Question: What tax district, tax-rate area, or tax area code is specified in the document?
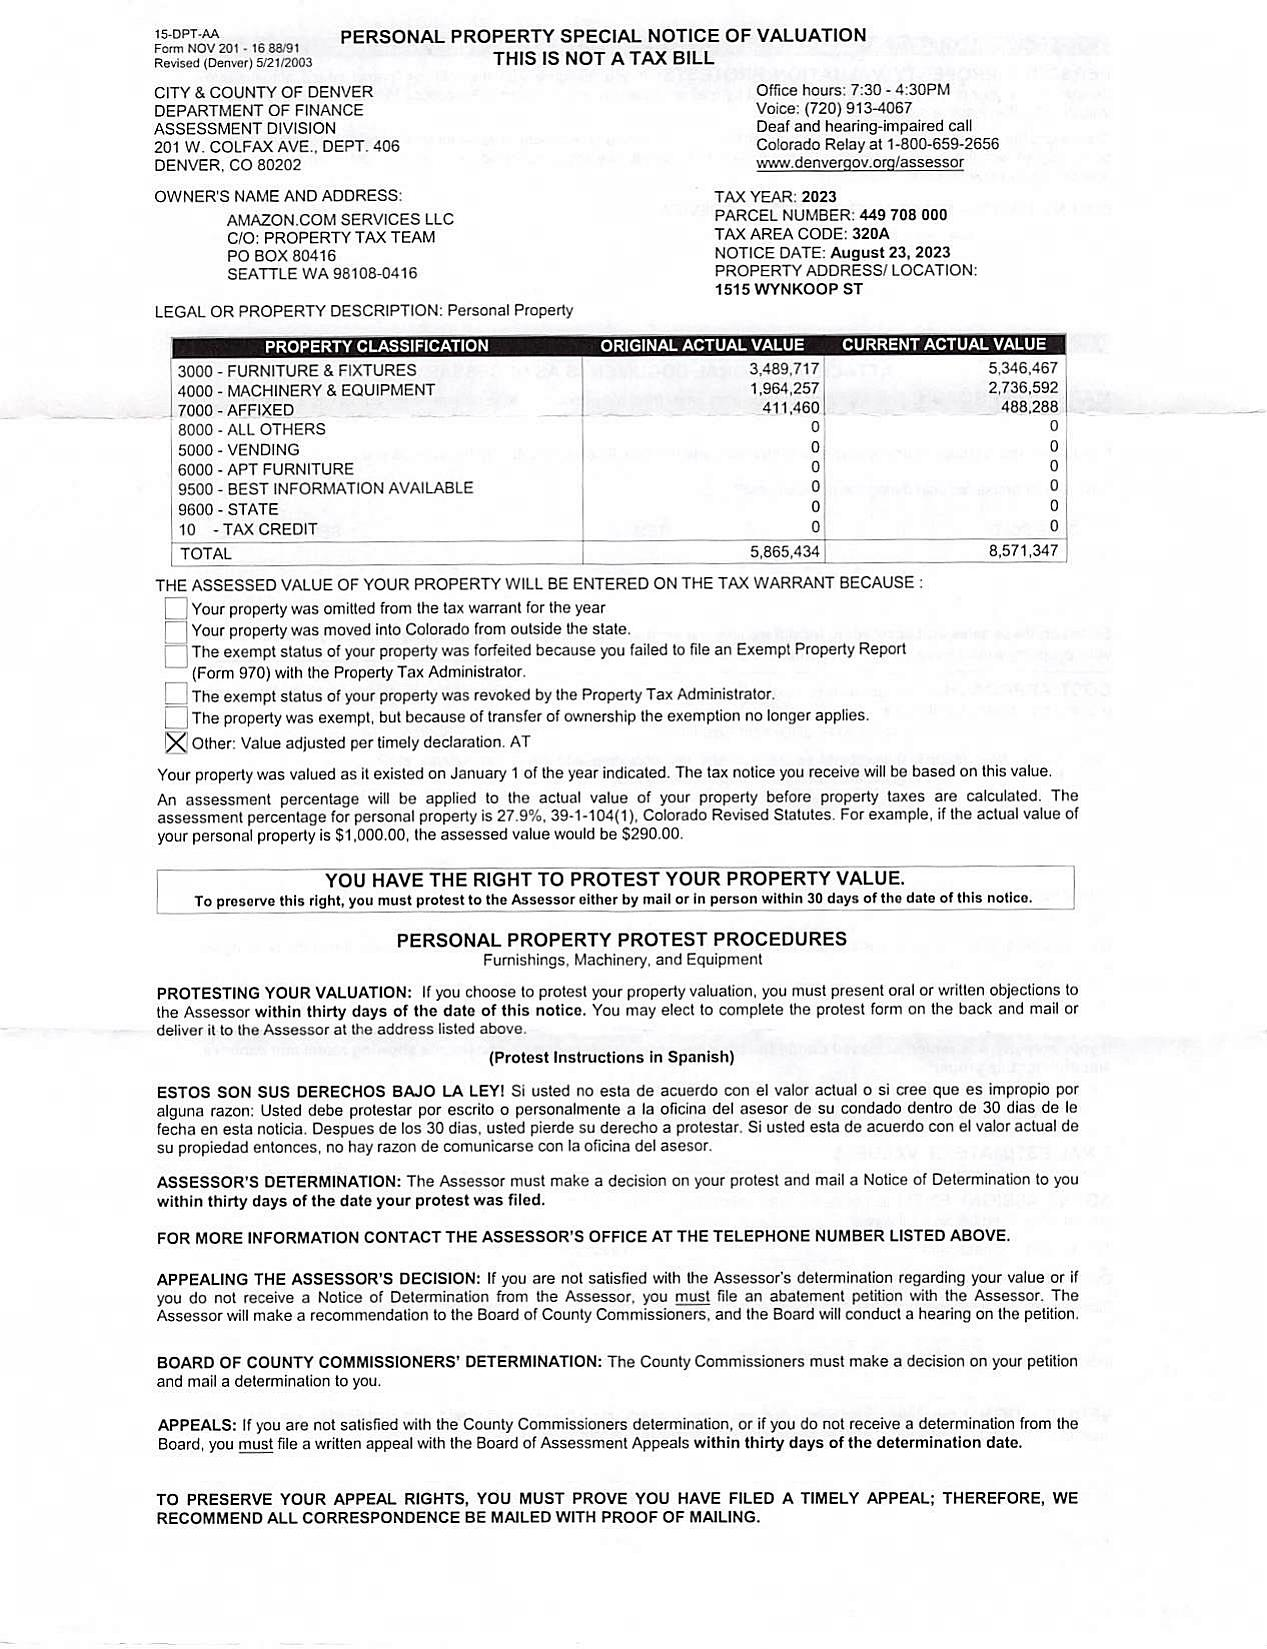
Answer: "320A"